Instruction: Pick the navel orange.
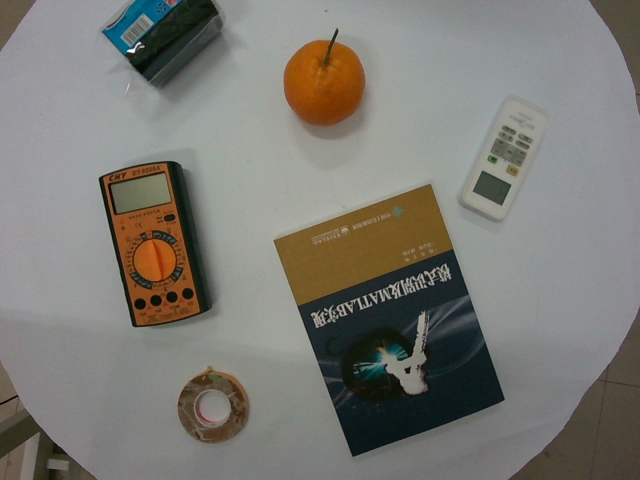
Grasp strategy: vertical